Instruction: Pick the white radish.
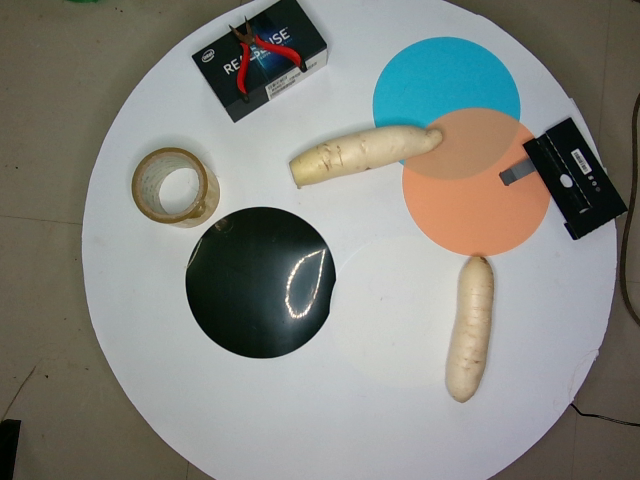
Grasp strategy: vertical